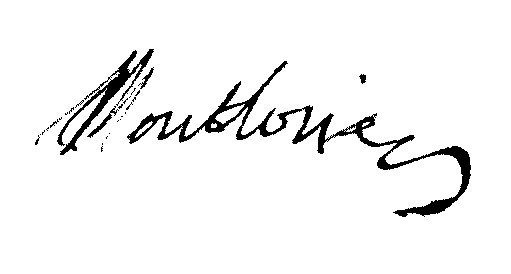
Signature of: françois dominique de reynaud comte de montlosier